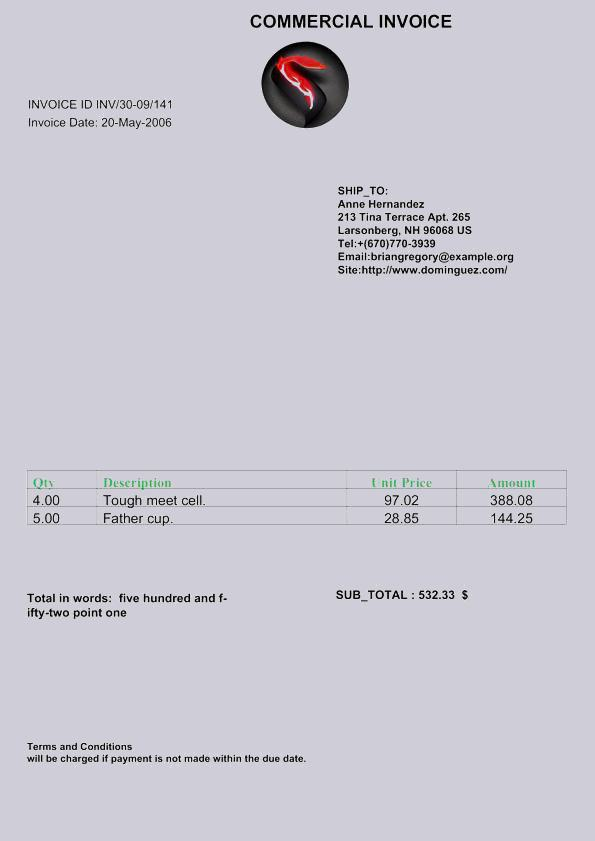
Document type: Invoice